Question: What is the main concern?
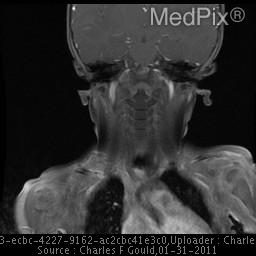
Answer: The findings suggest Lobulated, intensely enhancing mass lesion with high flow intralesional vessels.. Post-treatment post-gadolinium coronal SPGR T1 fat-suppressed image demonstrates an interval marked decrease in the size of the lesion.. The patient might have a history of 15 month old baby girl with enlarging right supraclavicular / shoulder mass..